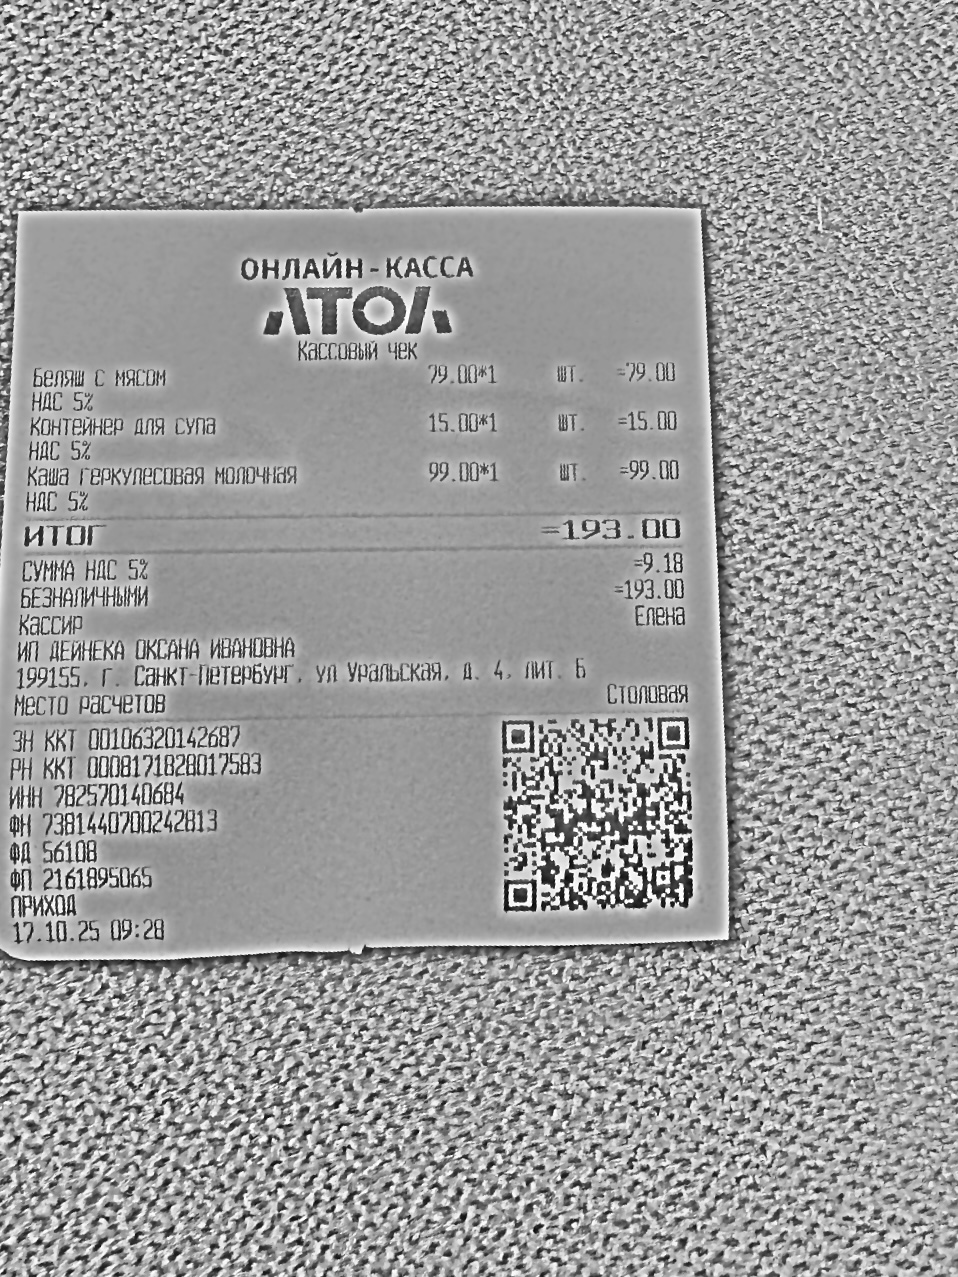
Продавец: ИП ДЕЙНЕКА ОКСАНА ИВАНОВНА
ИНН: 782570140684
Дата: 17.10.25
Товары: Беляш с мясом; Контейнер для супа; Каша геркулесовая молочная
Количество: 1; 1; 1
Цена: 79.00; 15.00; 99.00
Сумма: 79.00; 15.00; 99.00
Итого: 193.00